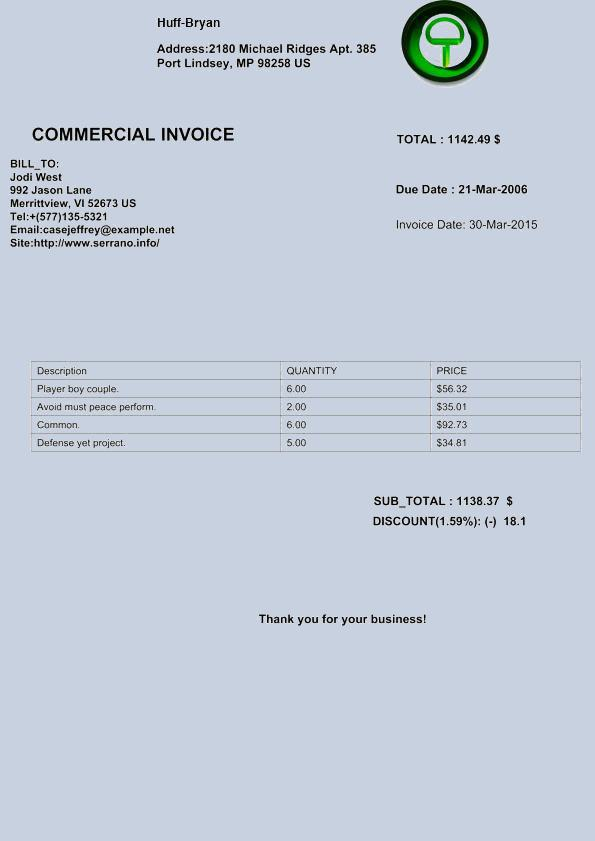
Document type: Invoice